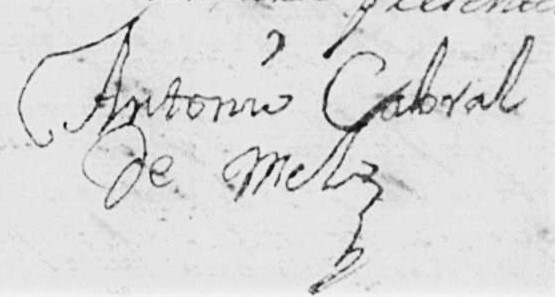
Signature of: antonio cabral de caravajal